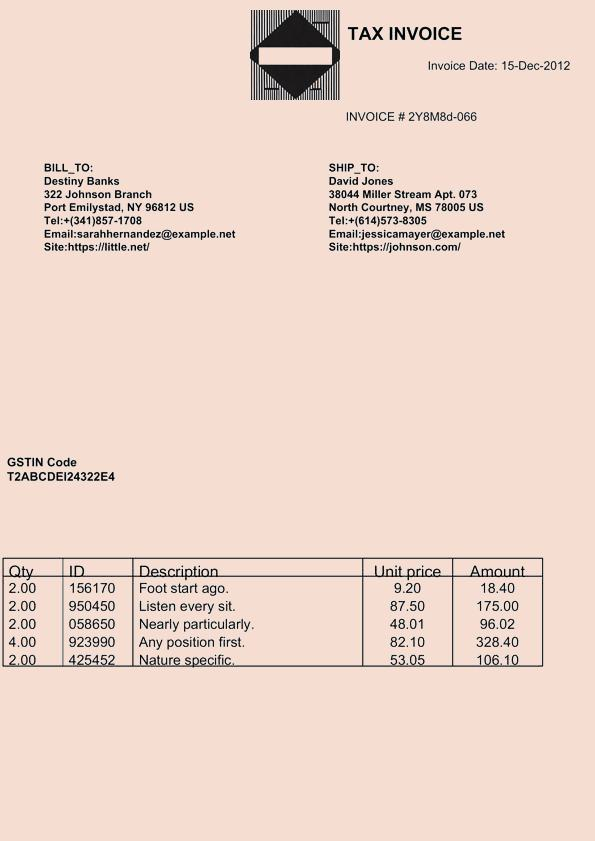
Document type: Invoice